Please extract the written amount, numerical amount, recipient's name, date on the cheque, and the bank's name from the image.
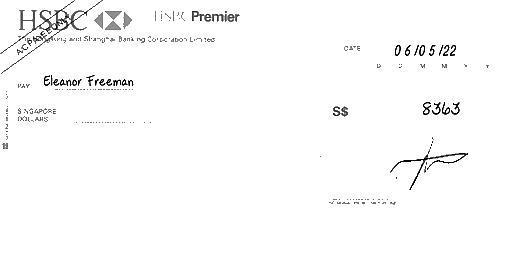
amt_in_words:
amt_in_figures: 8363
payee_name: Eleanor Freeman
bank_name: HSBC
cheque_date: 06/05/22